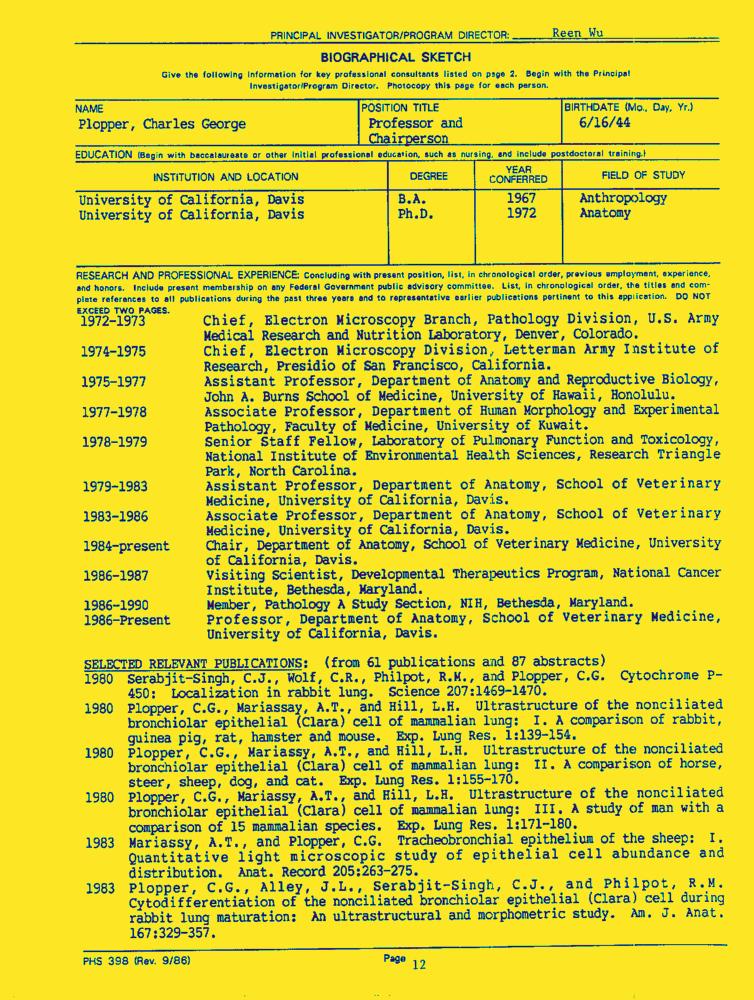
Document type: Resume-Doc